Question: What jurisdiction, city, or county is the document associated with?
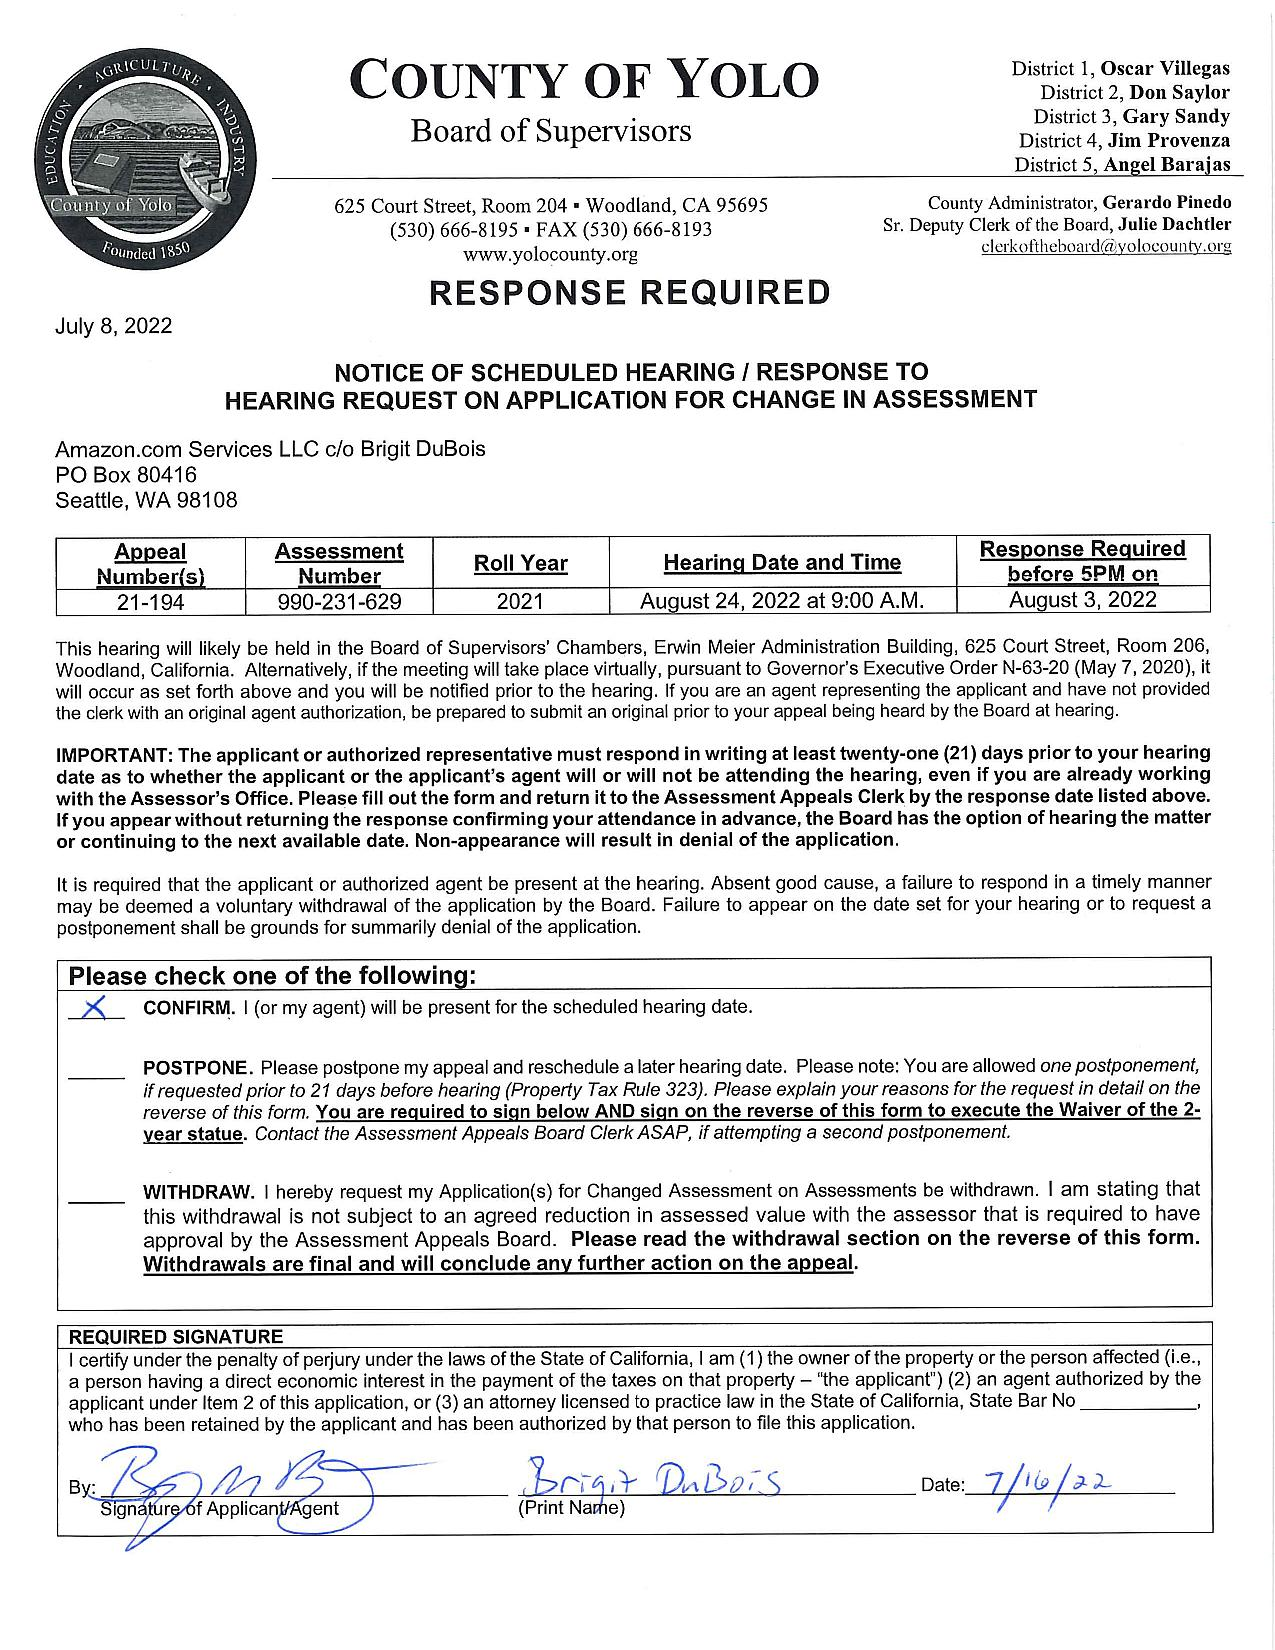
Answer: "County of Yolo"